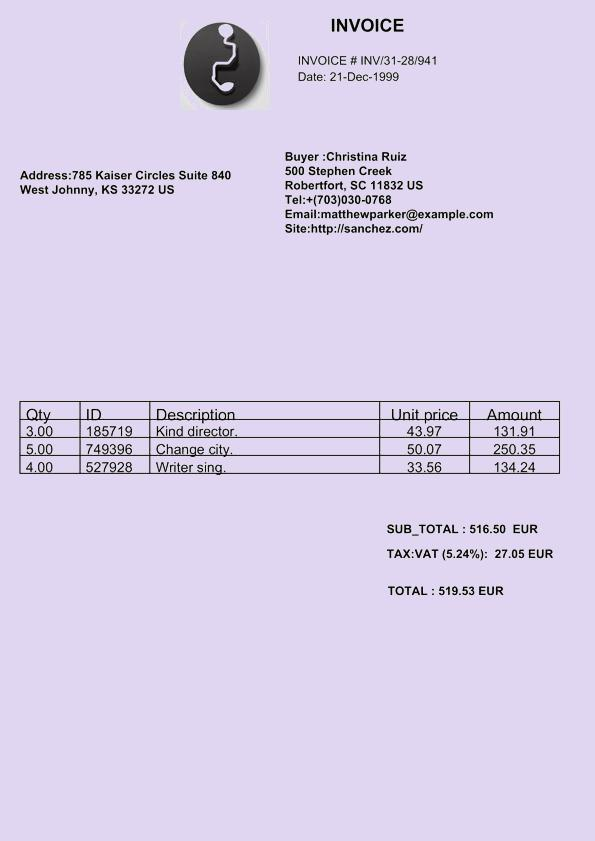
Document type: Invoice